Question: What is the main concern?
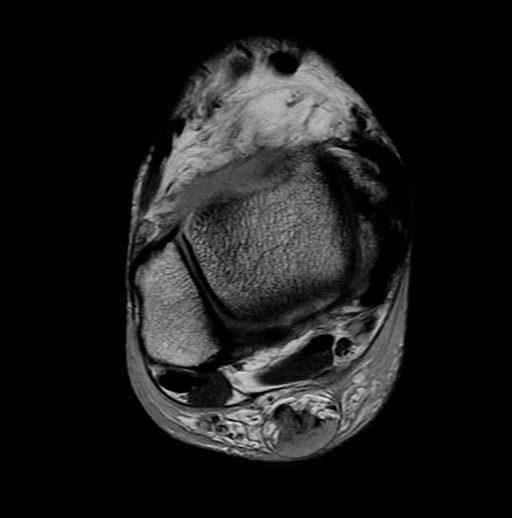
Answer: The findings suggest MRI: Proton density without fat sat axial shows medium signal intensity in the region of the Achilles tendon and fat obliteration
This medium signal intensity becomes high signal intensity on T2 weighted with fat sat, with extensive edema medial, lateral, and posterior to the tendon
T1 weighted sagittal reveals complete disruption approximately 5cm above the insertion site into the calcaneus.  This disruption approximately 4cm proximally.

Sonography: longitudinal image on sonogram in region of Achilles tendon demonstrating heterogeneous echotexture with posttraumatic inflammation and hemorrhage.. MRI Images. The patient might have a history of 70 y/o male who felt a “pop” two days prior to presentation and has had pain in region of right Achilles tendon since that time..